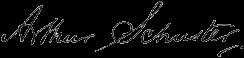
Signature of: arthur schuster